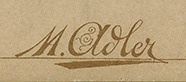
Signature of: moritz adler